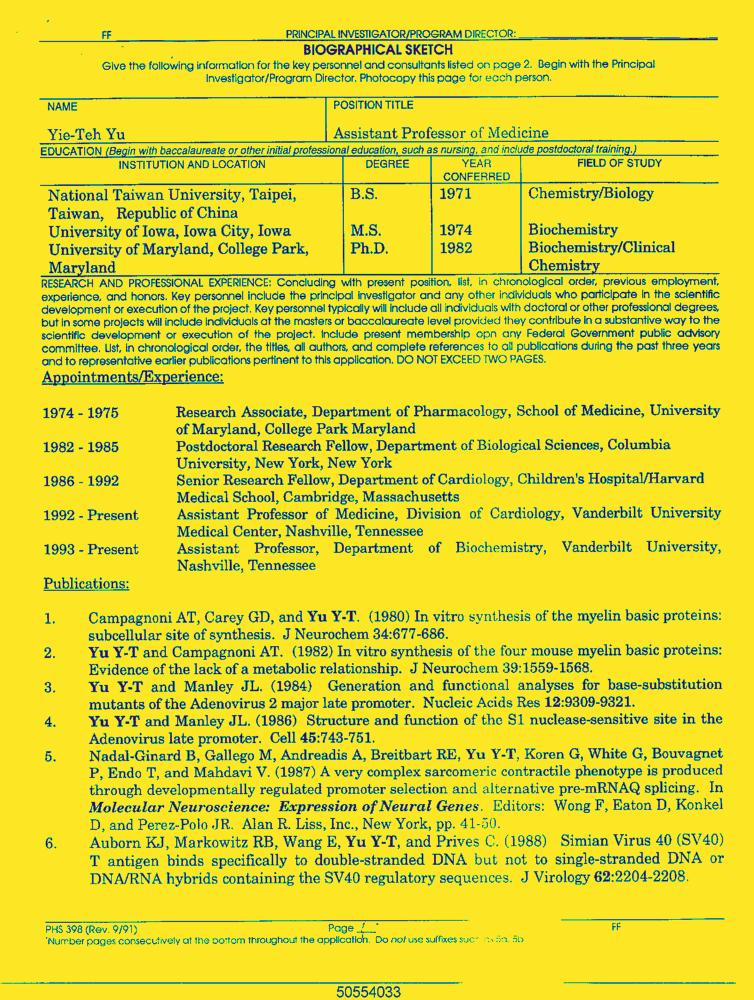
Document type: Resume-Doc